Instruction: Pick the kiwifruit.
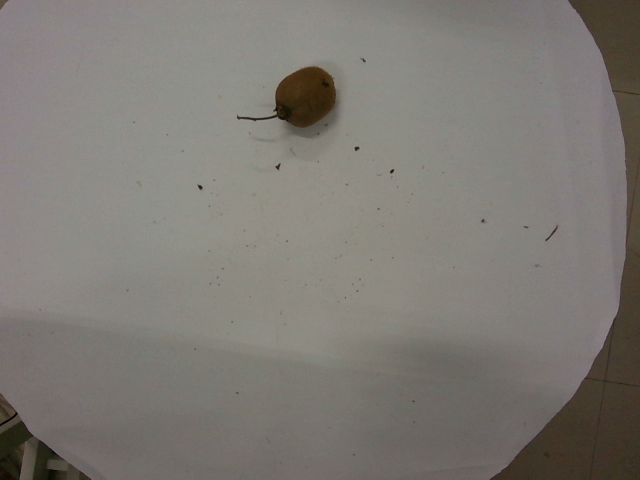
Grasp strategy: vertical